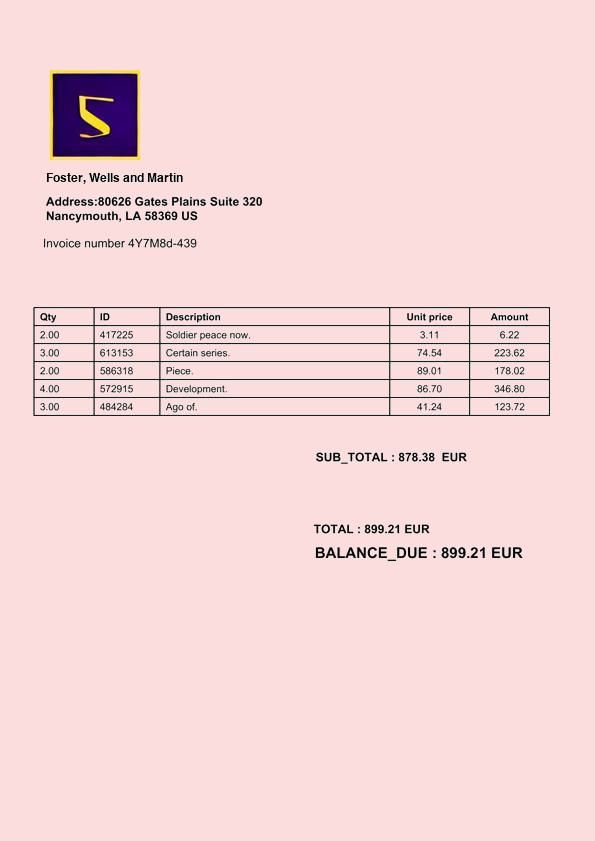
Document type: Invoice